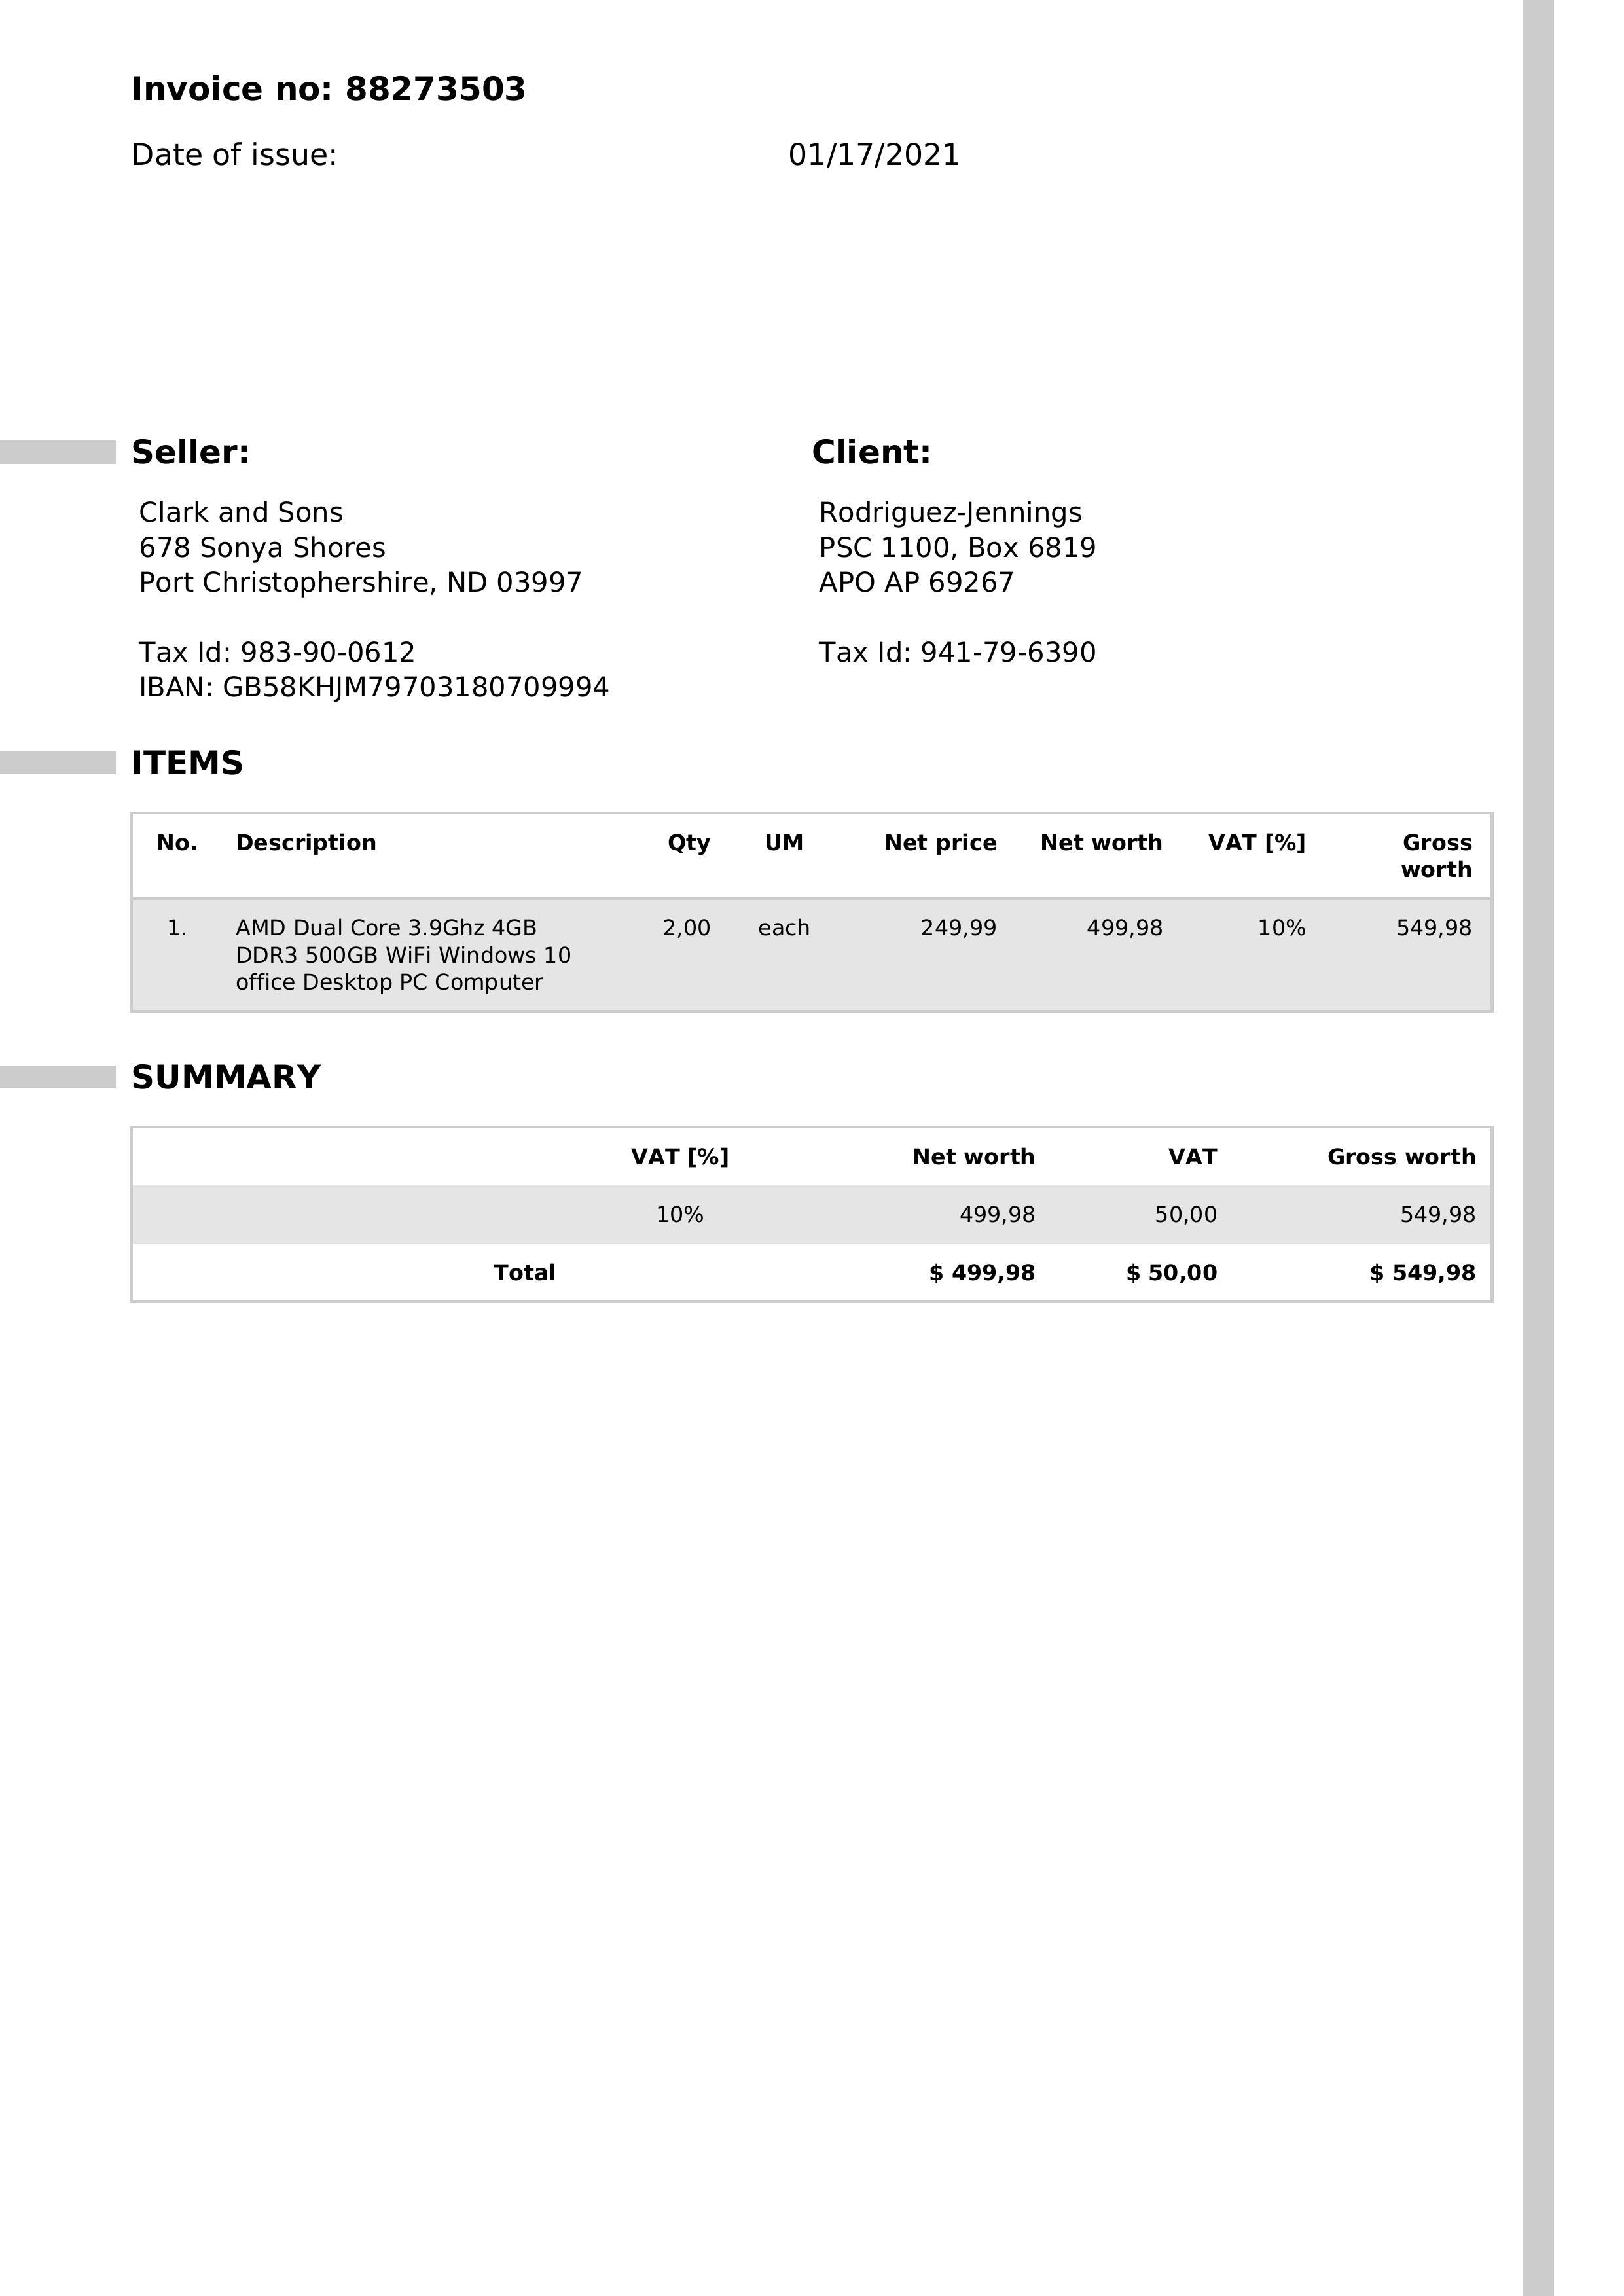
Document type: Invoice